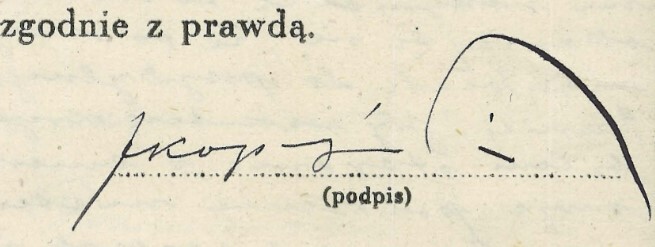
Signature of: józef kopczyński